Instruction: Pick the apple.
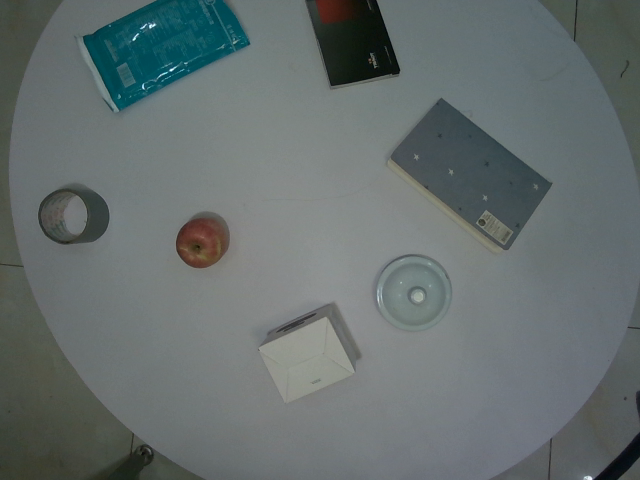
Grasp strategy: vertical